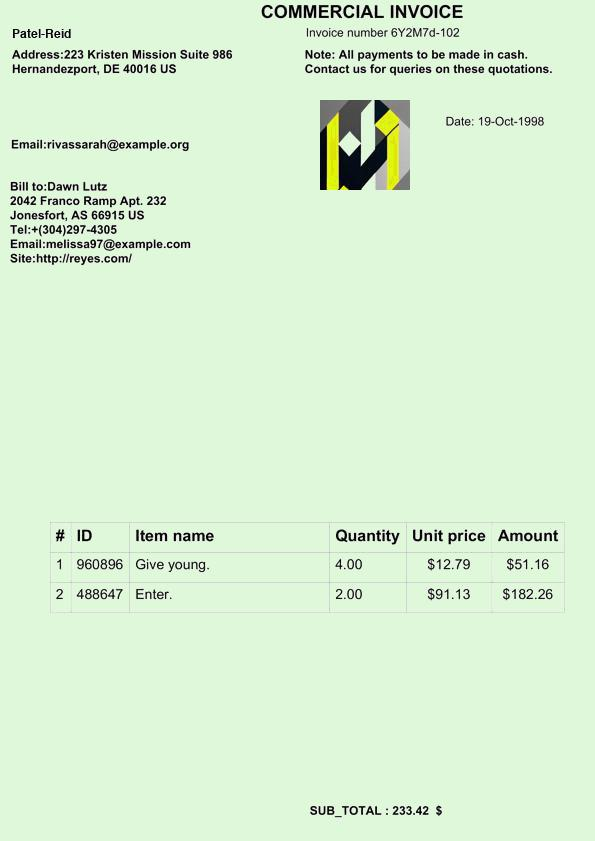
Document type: Invoice